Question: What is the filing due date as per the document?
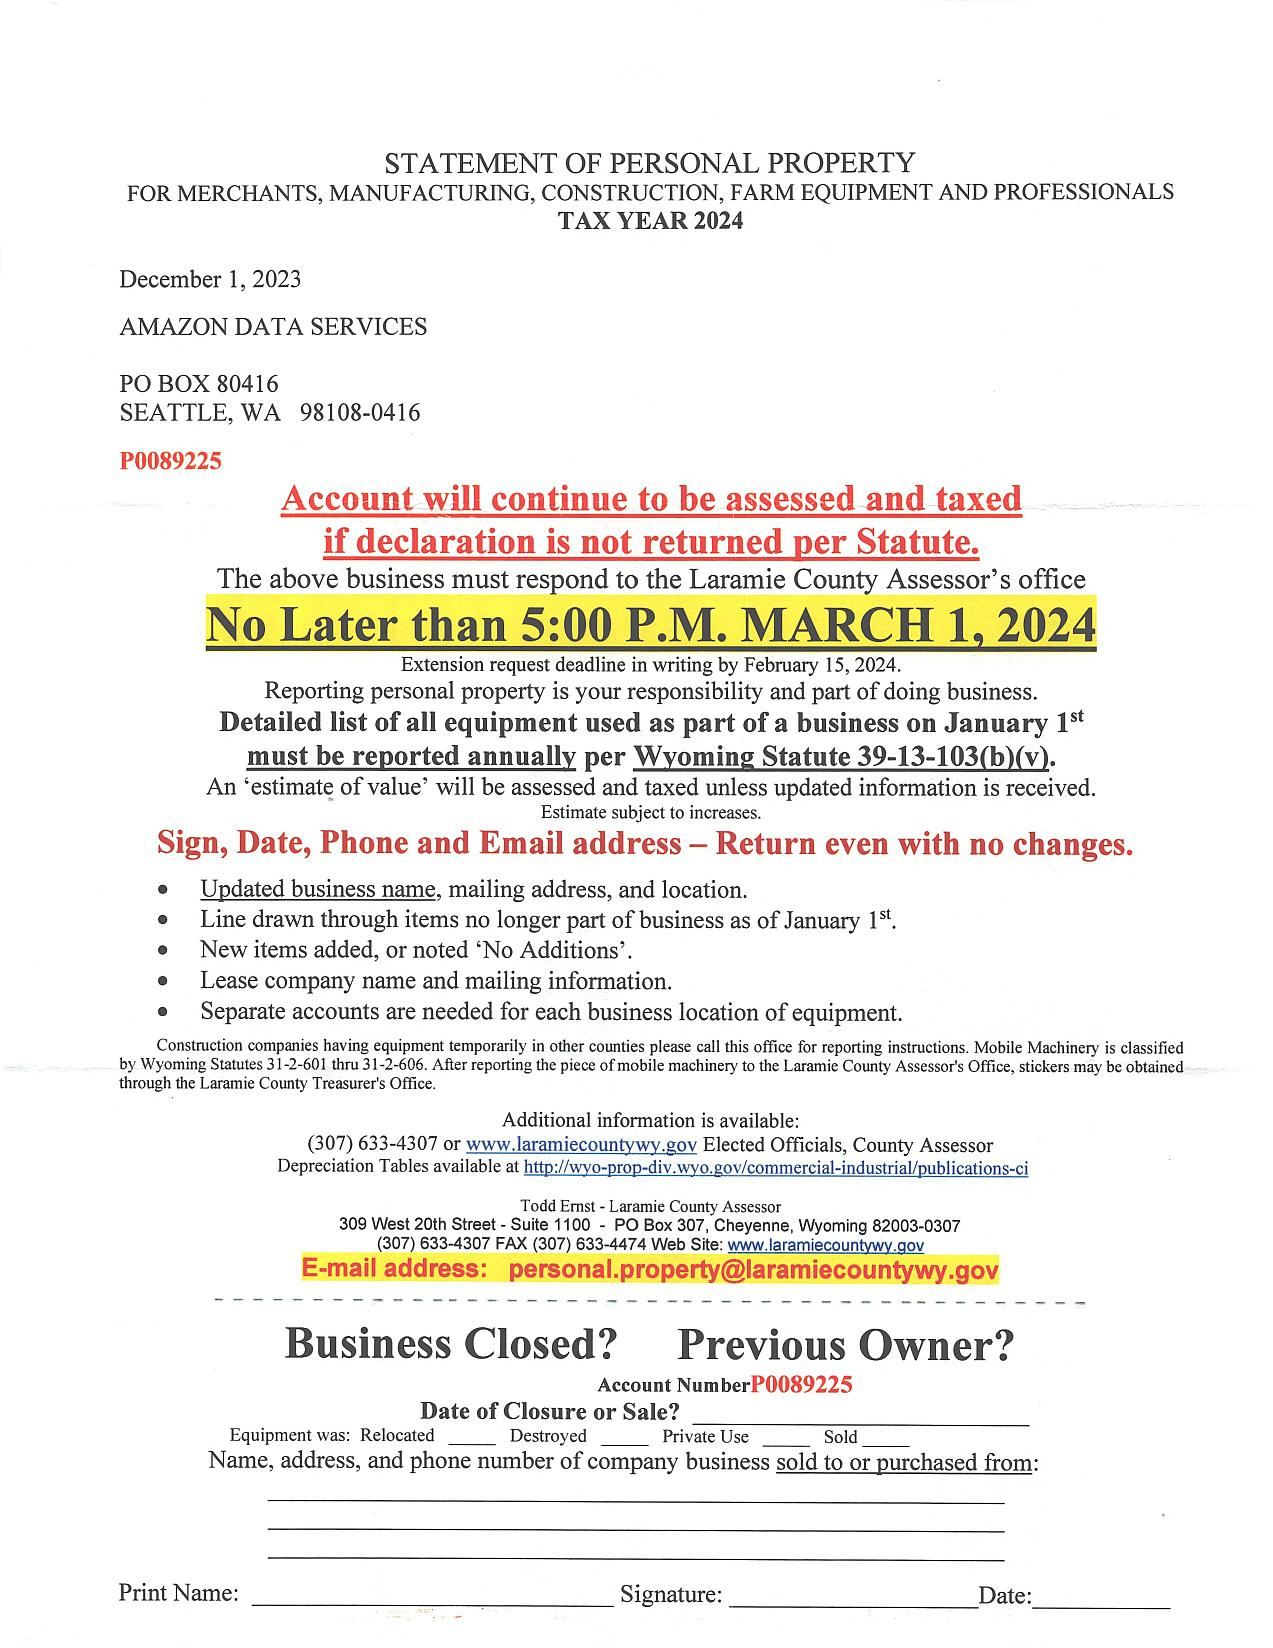
Answer: "No Later than 5:00 P.M. MARCH 1, 2024"